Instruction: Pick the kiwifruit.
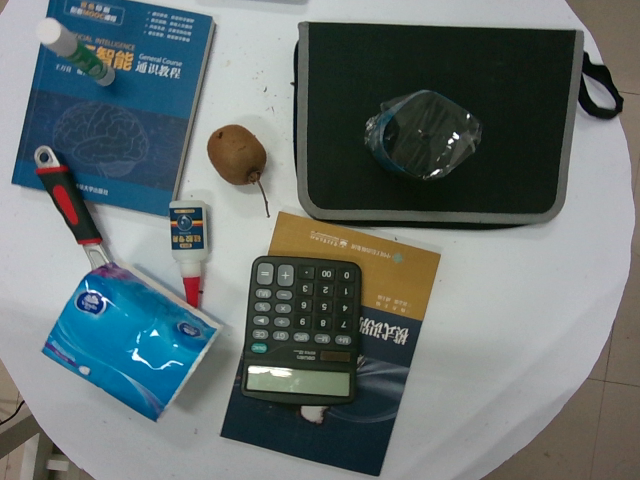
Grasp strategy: vertical